Question: What are the imaging findings?
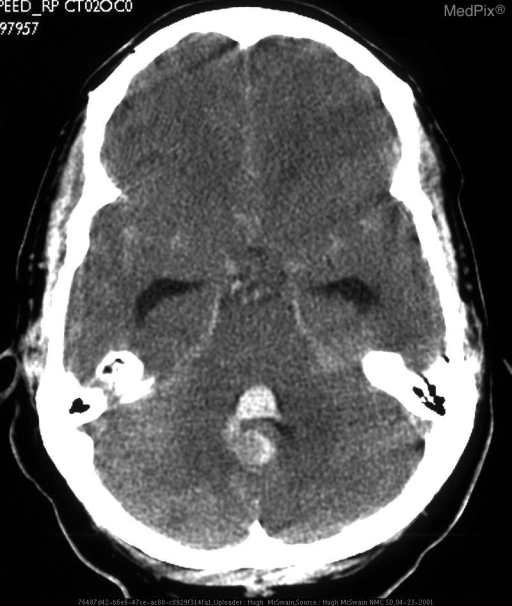
Answer: The imaging shows NCHCT demonstrates hemorrhage in the lateral ventricles and the fourth ventricle with intraparenchymal hemorrhage adjacent to this in the right cerebellum.  MRI demonstrates  multiple flow voids in the right cerebellum which enhance on post gadolinium images.  Angiography demonstrates right PICA aneurysm with a cerebellar AVM. NCHCT demonstrates hemorrhage in the fourth ventricle with intraparenchymal hemorrhage adjacent to this in the right cerebellum..